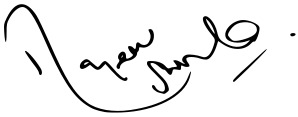
Signature of: rajeev shukla